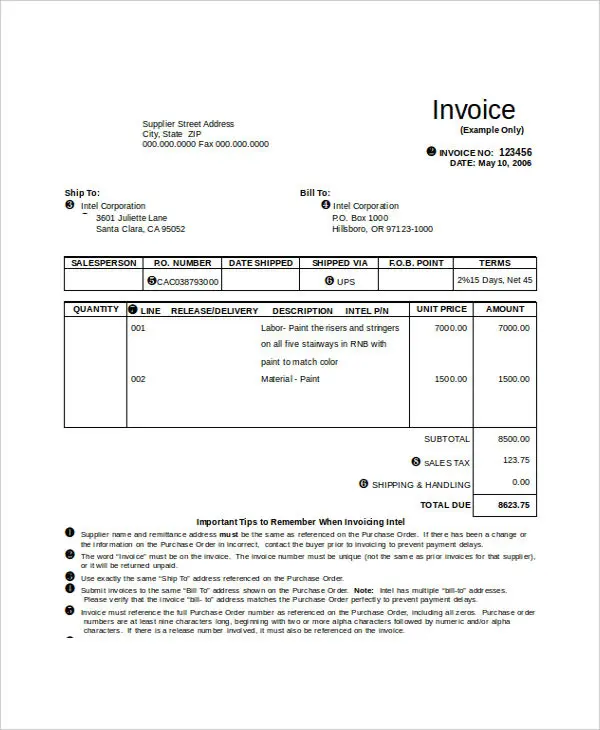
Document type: Invoice